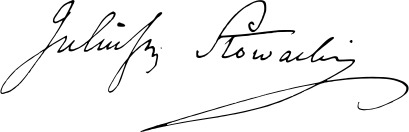
Signature of: juliusz słowacki